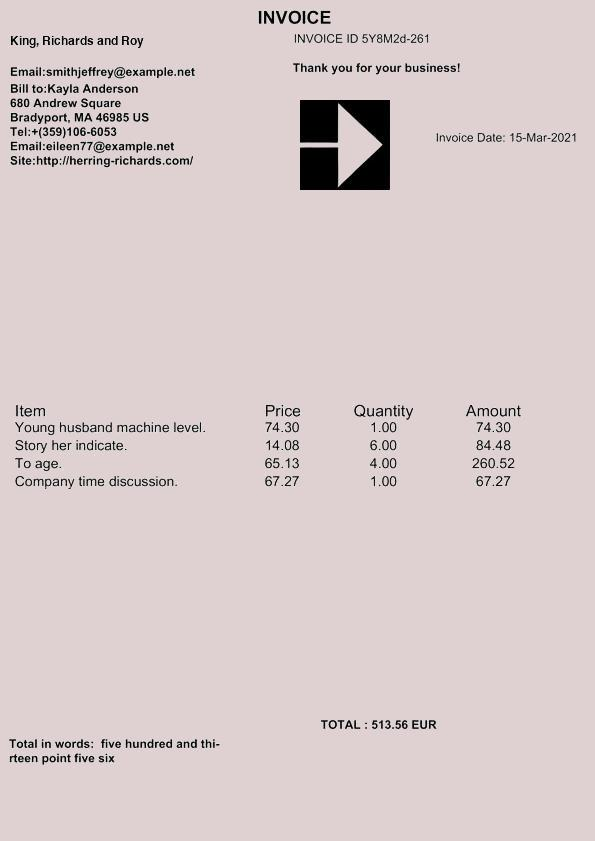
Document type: Invoice